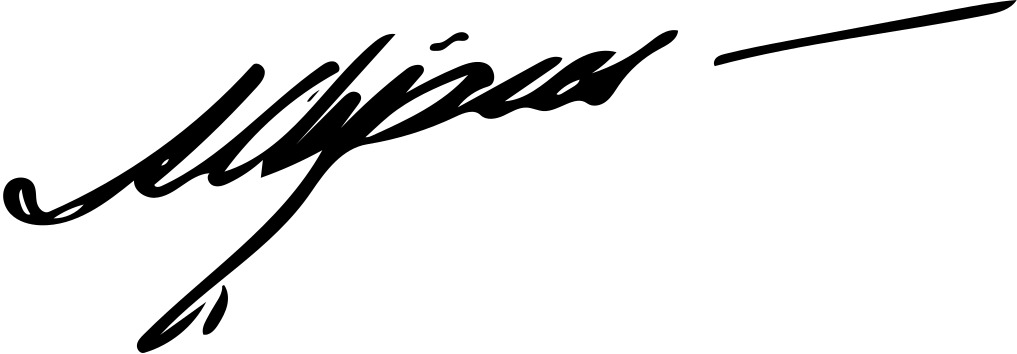
Signature of: augusto mijares